Question: How does the patient history play a role?
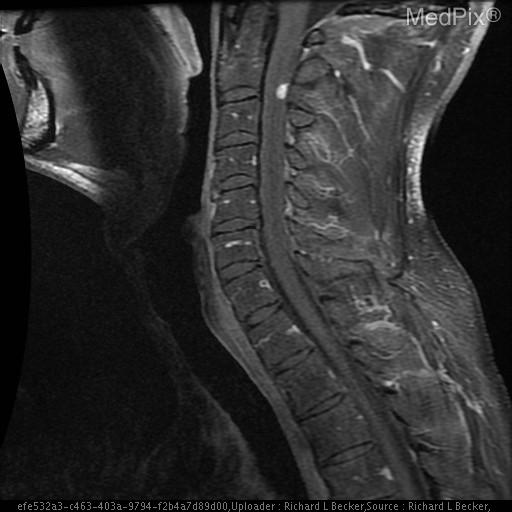
Answer: The patient's history of 43 y/o man evacuated from Africa with 1 month history of symptoms  – electric shock down the spine into the limbs with neck movement. is key in understanding the case.